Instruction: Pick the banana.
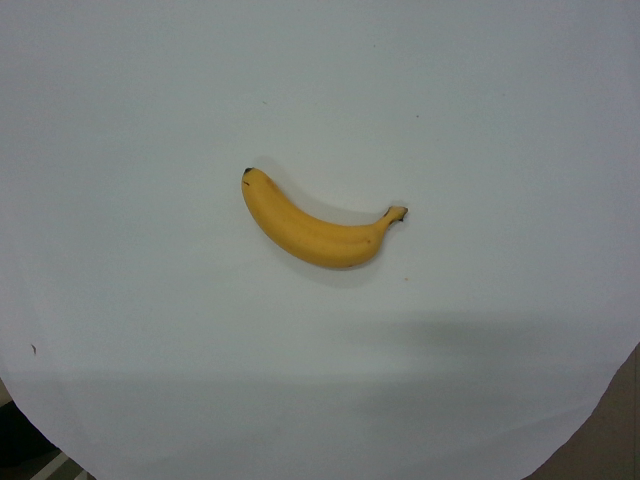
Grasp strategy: vertical